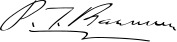
Signature of: p t barnum